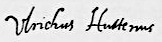
Signature of: ulrich von hutten